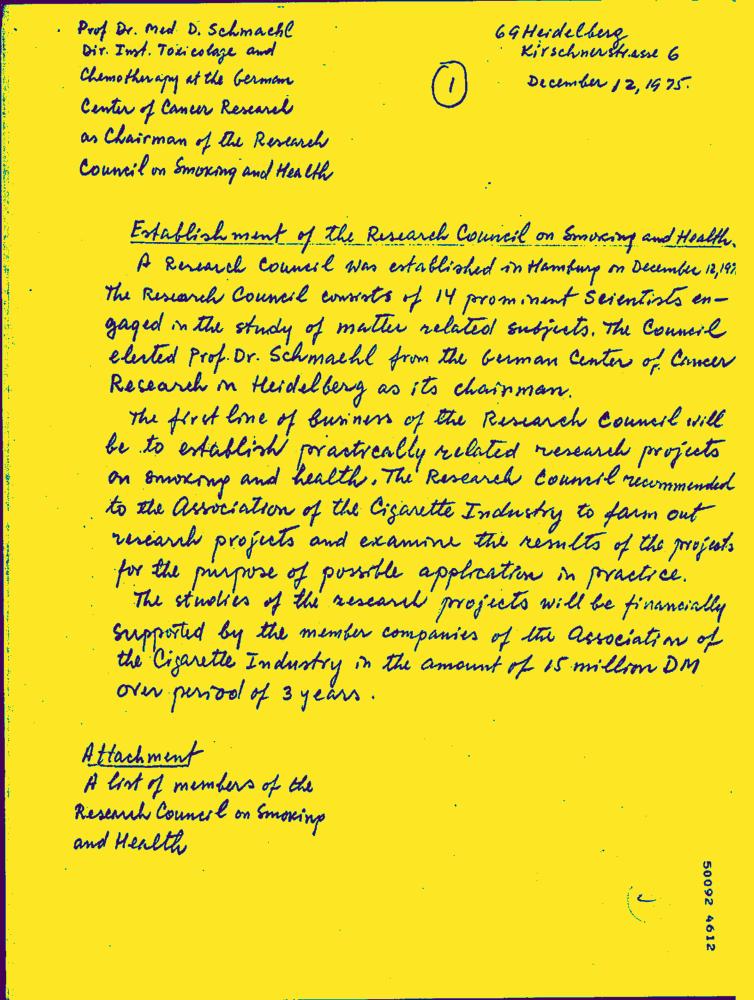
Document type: Hand-Written